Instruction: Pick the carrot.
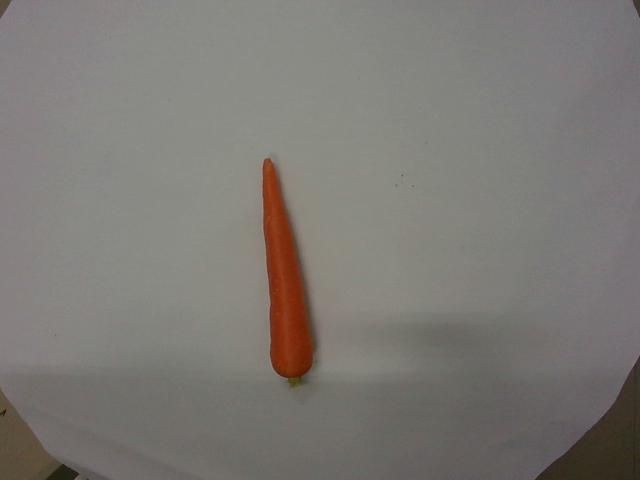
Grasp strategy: vertical